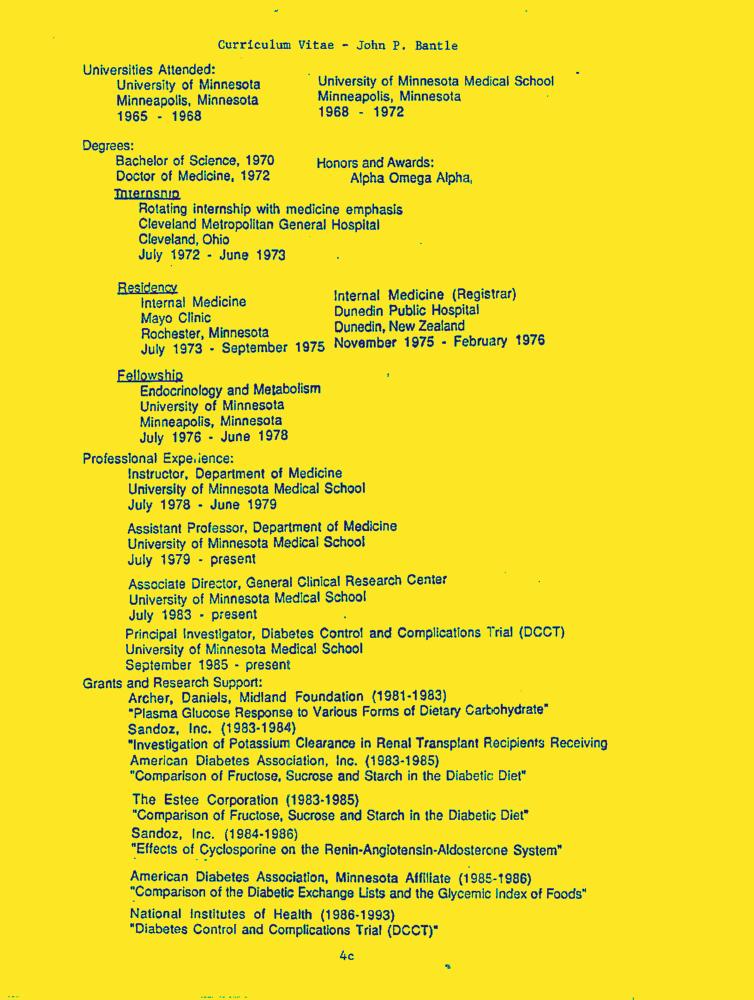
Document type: Resume-Doc